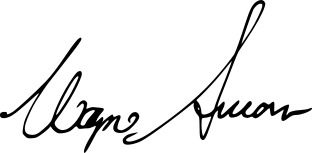
Signature of: wayne swan